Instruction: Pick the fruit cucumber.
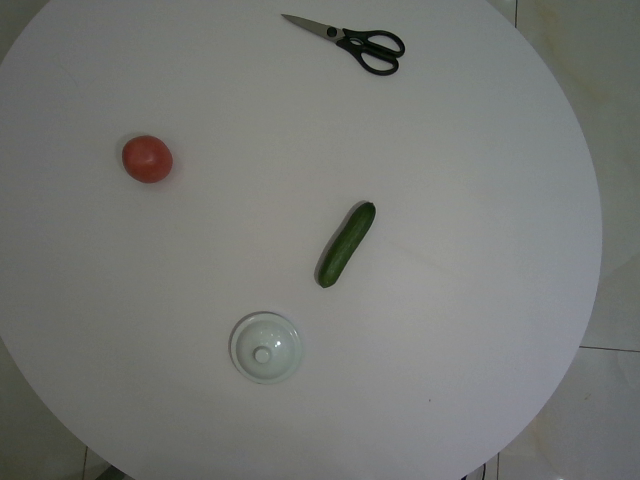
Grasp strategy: vertical